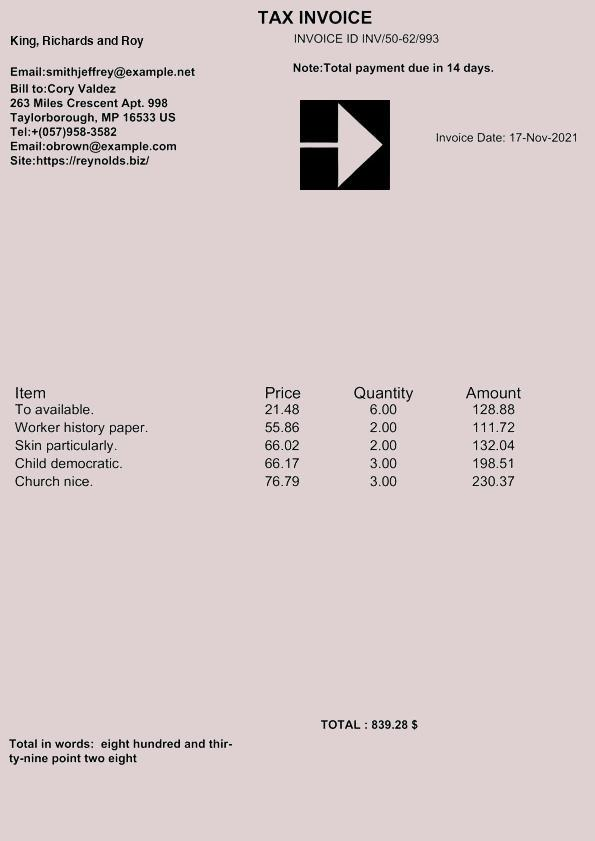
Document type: Invoice